Question: Which state is mentioned in the document?
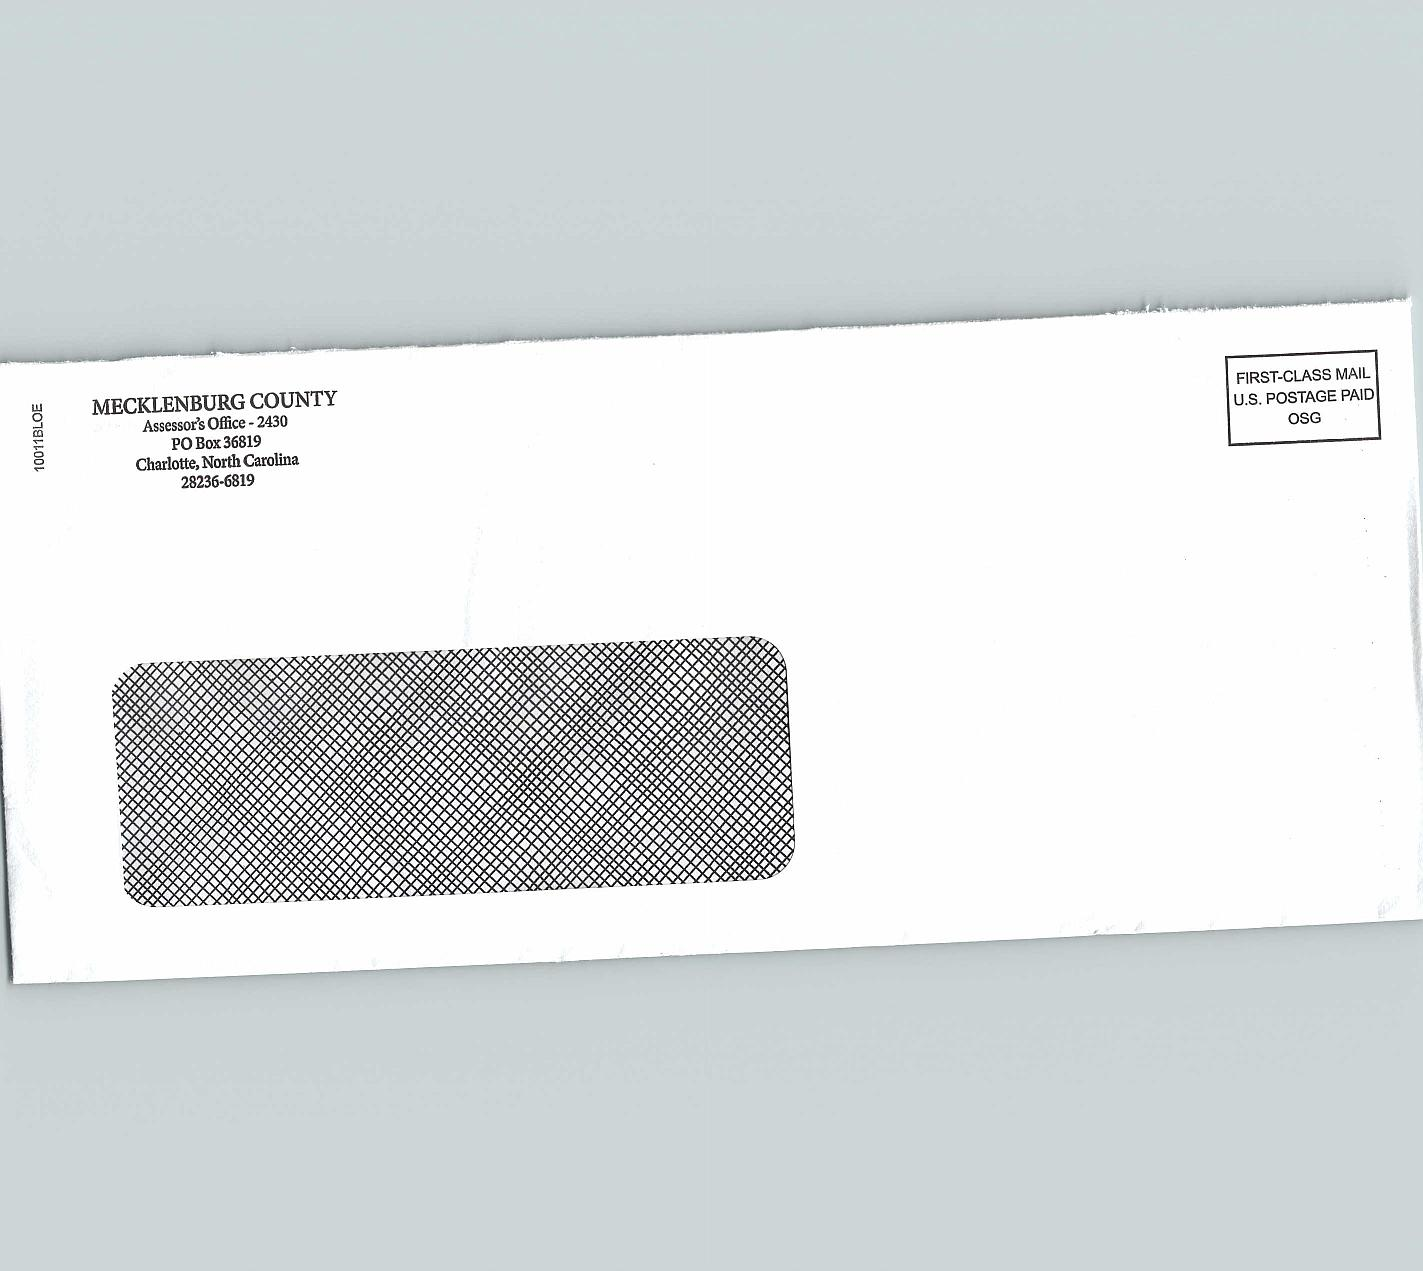
Answer: "North Carolina"